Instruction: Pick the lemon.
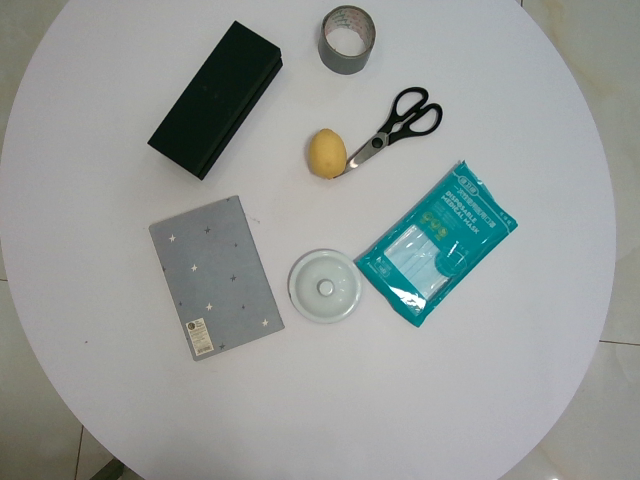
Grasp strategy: vertical